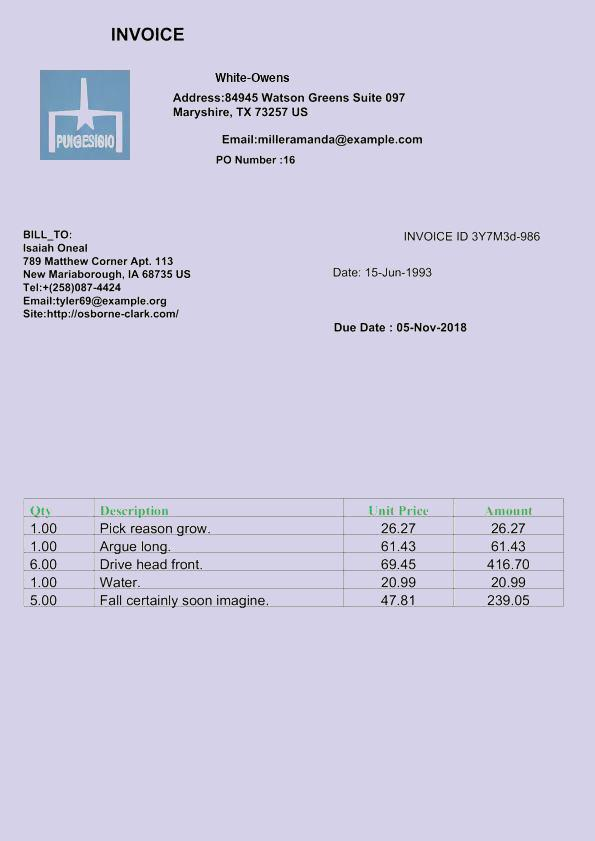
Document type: Invoice